Can you pull out the amount in words, numerical amount, payee's name, date of the cheque, and the bank's name from the image?
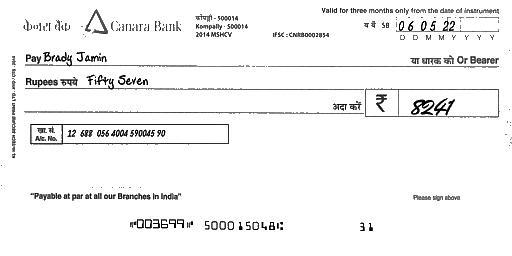
amt_in_words: Fifty Seven
amt_in_figures: 8241
payee_name: Brady Jamin
bank_name: Canara Bank
cheque_date: 06/05/22